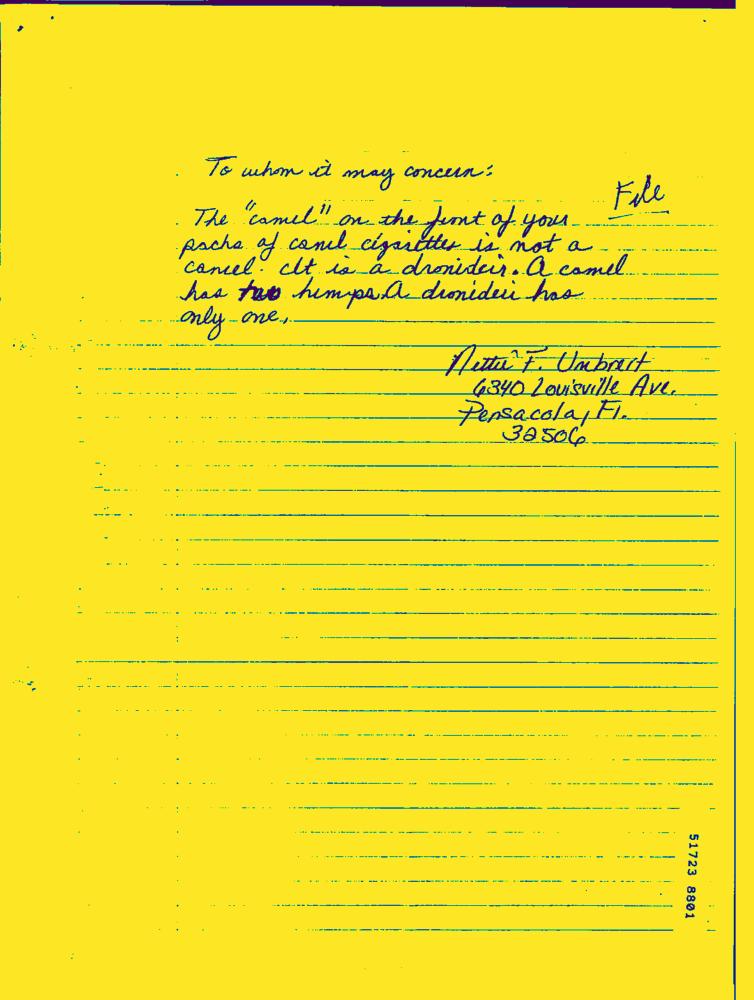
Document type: Hand-Written